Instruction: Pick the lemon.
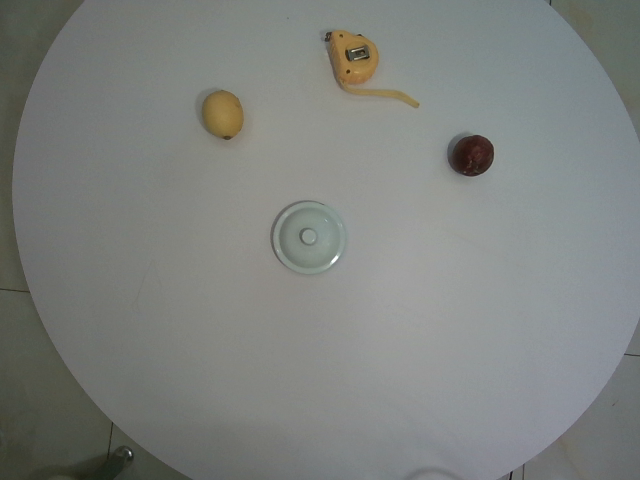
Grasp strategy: vertical